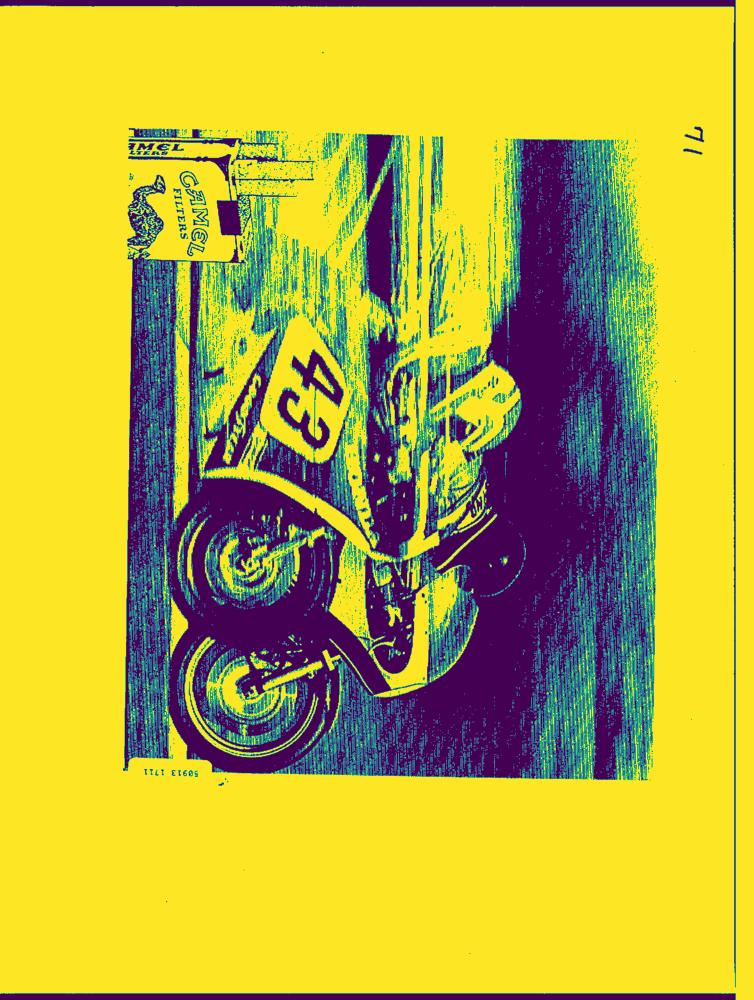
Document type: AD